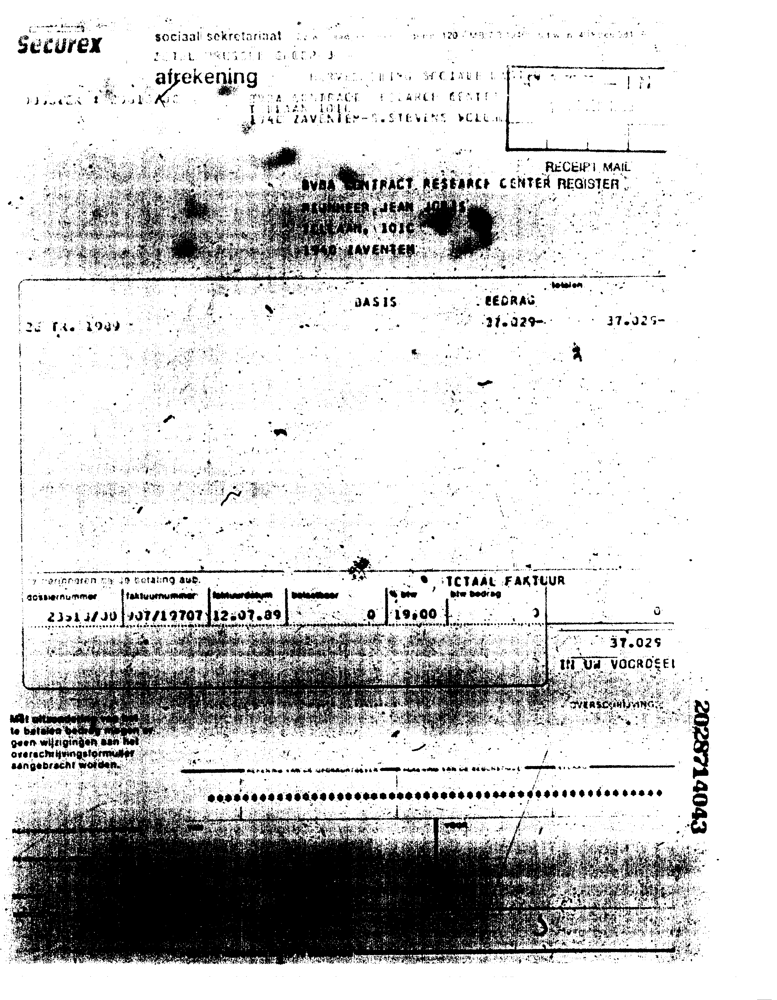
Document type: Invoice